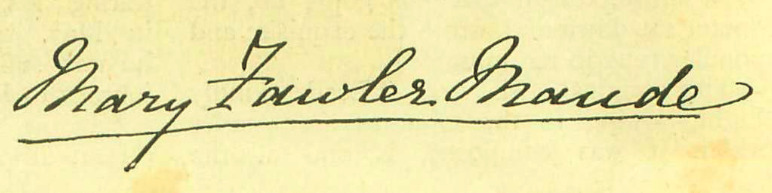
Signature of: mary fawler maude